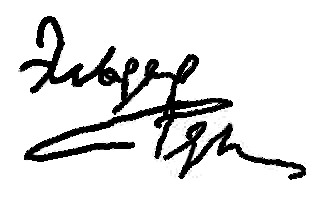
Signature of: eldar ryazanov